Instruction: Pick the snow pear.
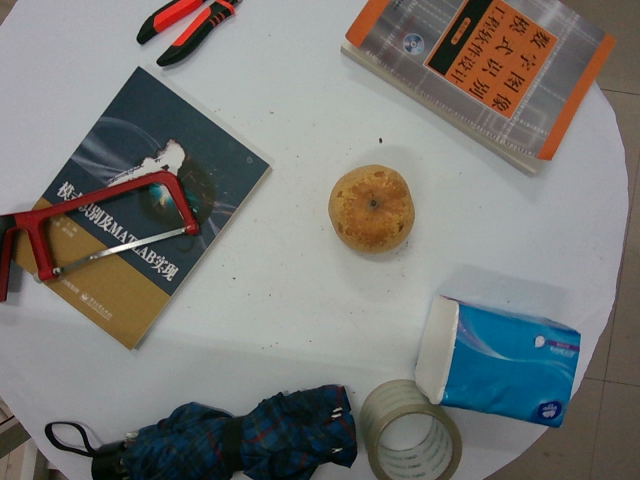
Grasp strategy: vertical